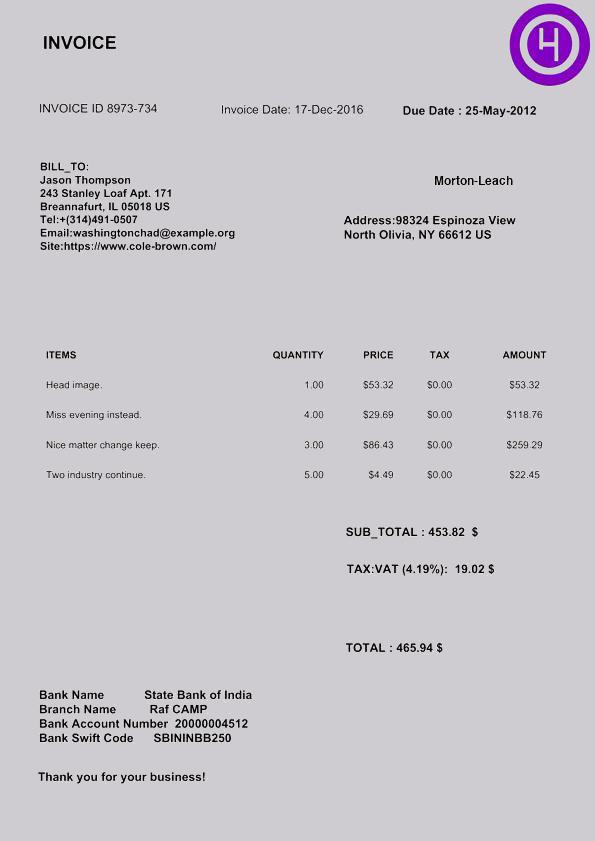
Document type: Invoice